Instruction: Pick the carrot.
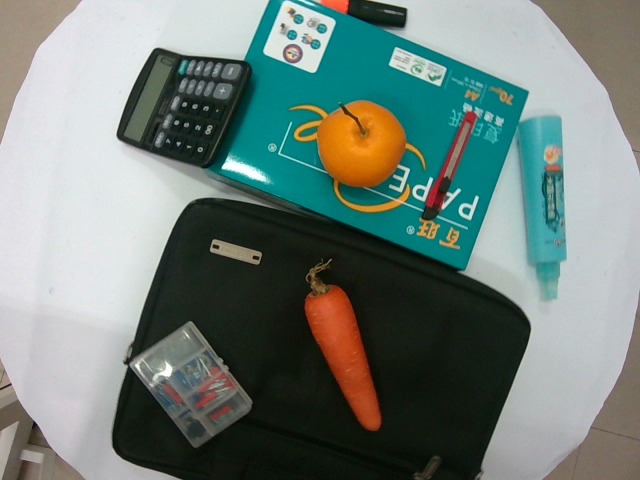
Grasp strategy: vertical